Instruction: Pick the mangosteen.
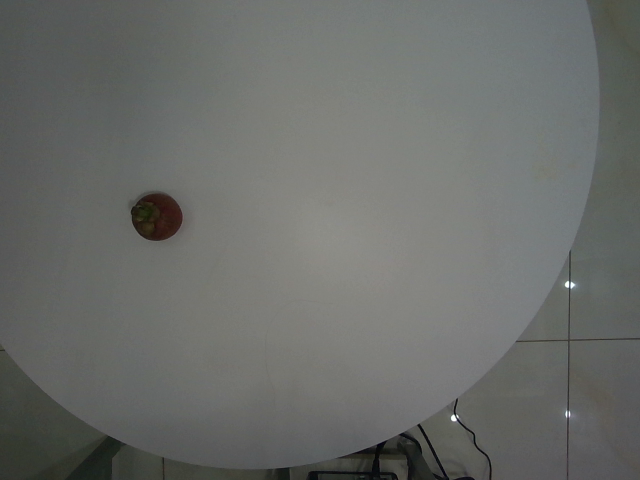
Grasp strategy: vertical